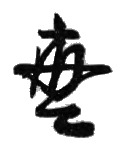
Signature of: saitō makoto